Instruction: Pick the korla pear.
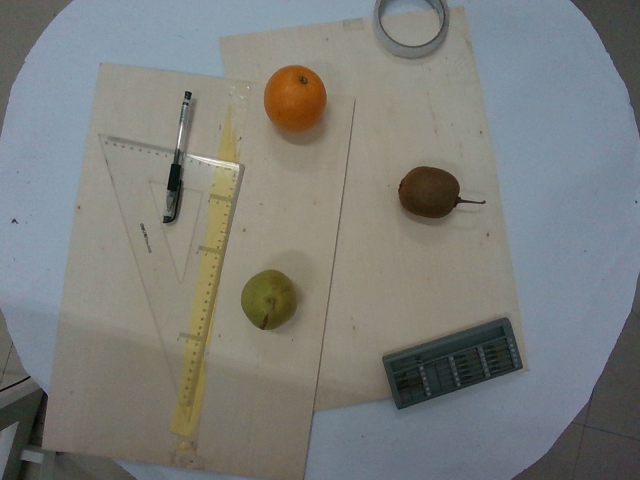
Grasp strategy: vertical